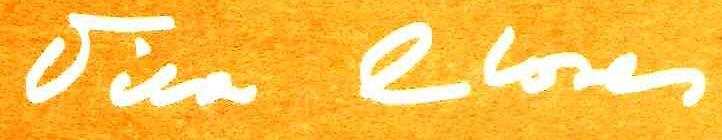
Signature of: josep vila closes